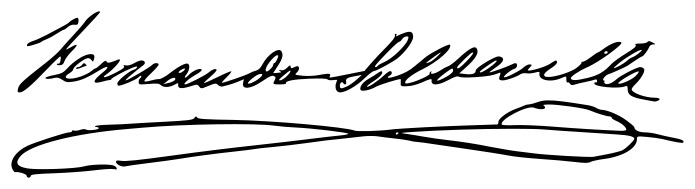
Signature of: fernando soldevilla